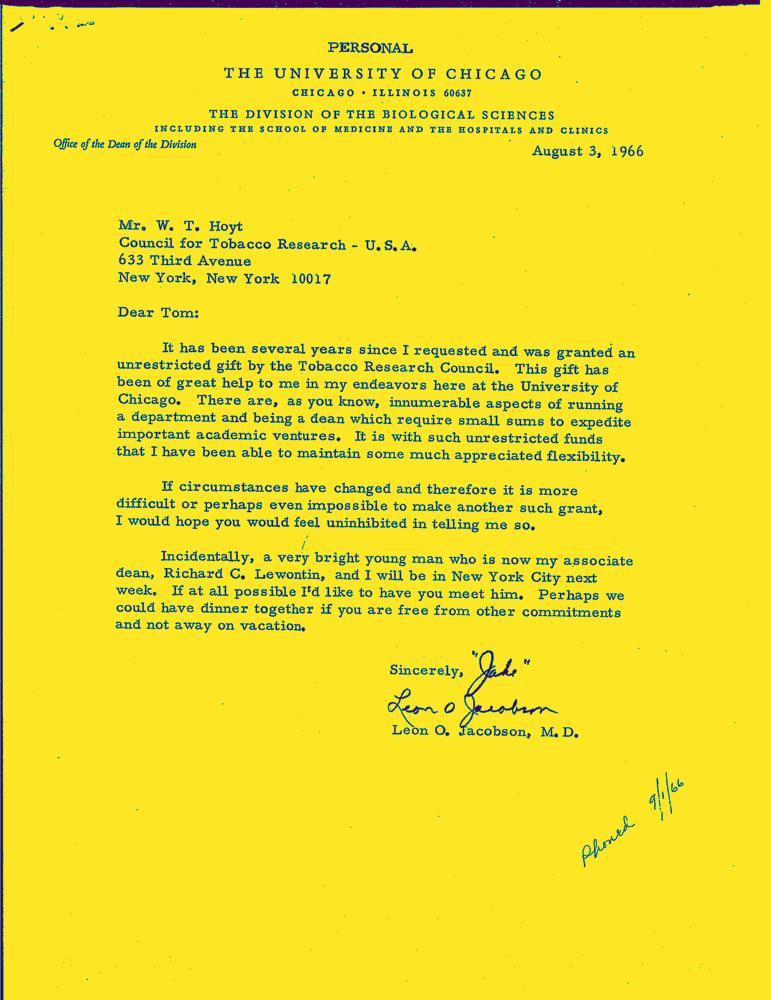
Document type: Letter-Doc